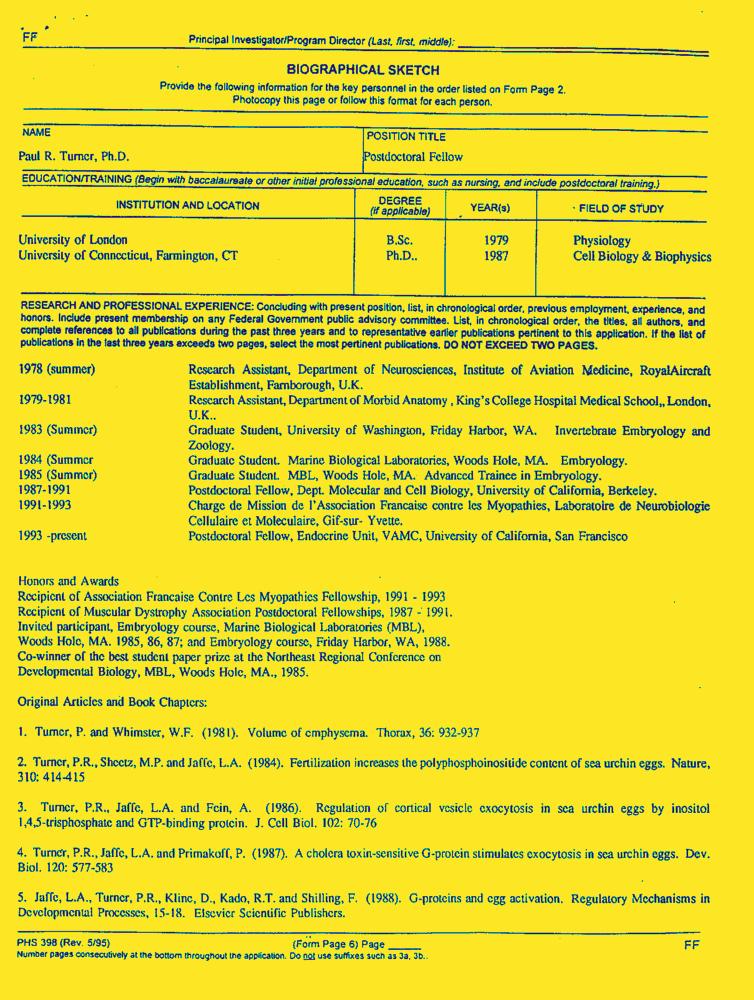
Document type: Resume-Doc